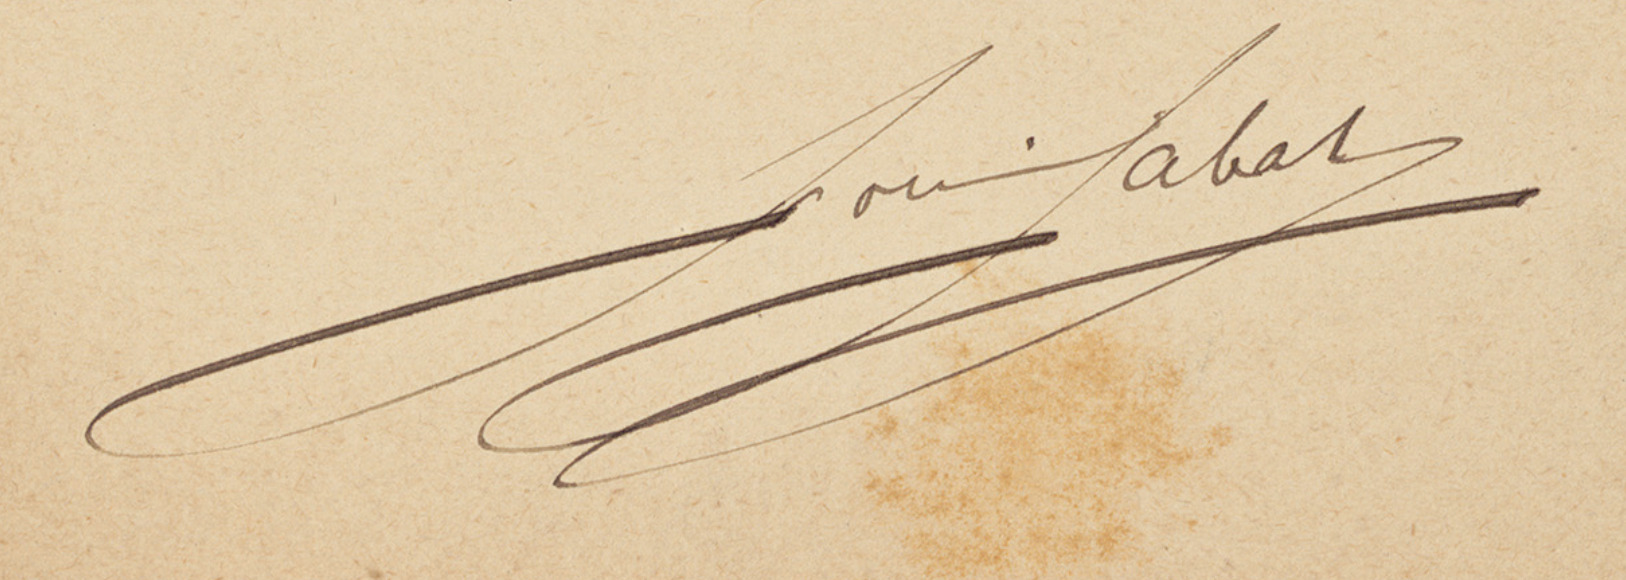
Signature of: louis labat